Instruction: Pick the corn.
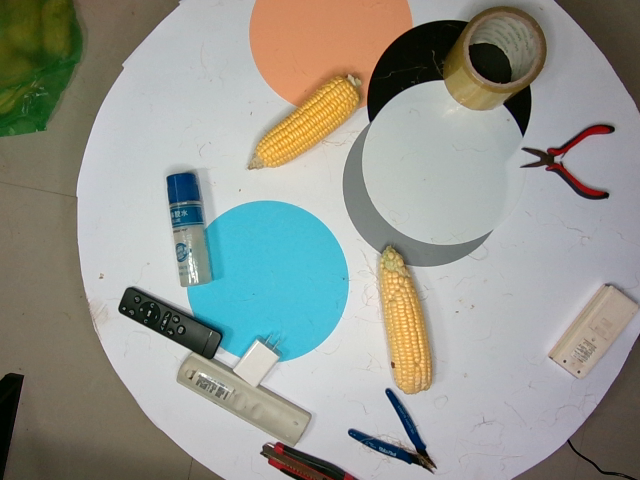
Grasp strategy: vertical